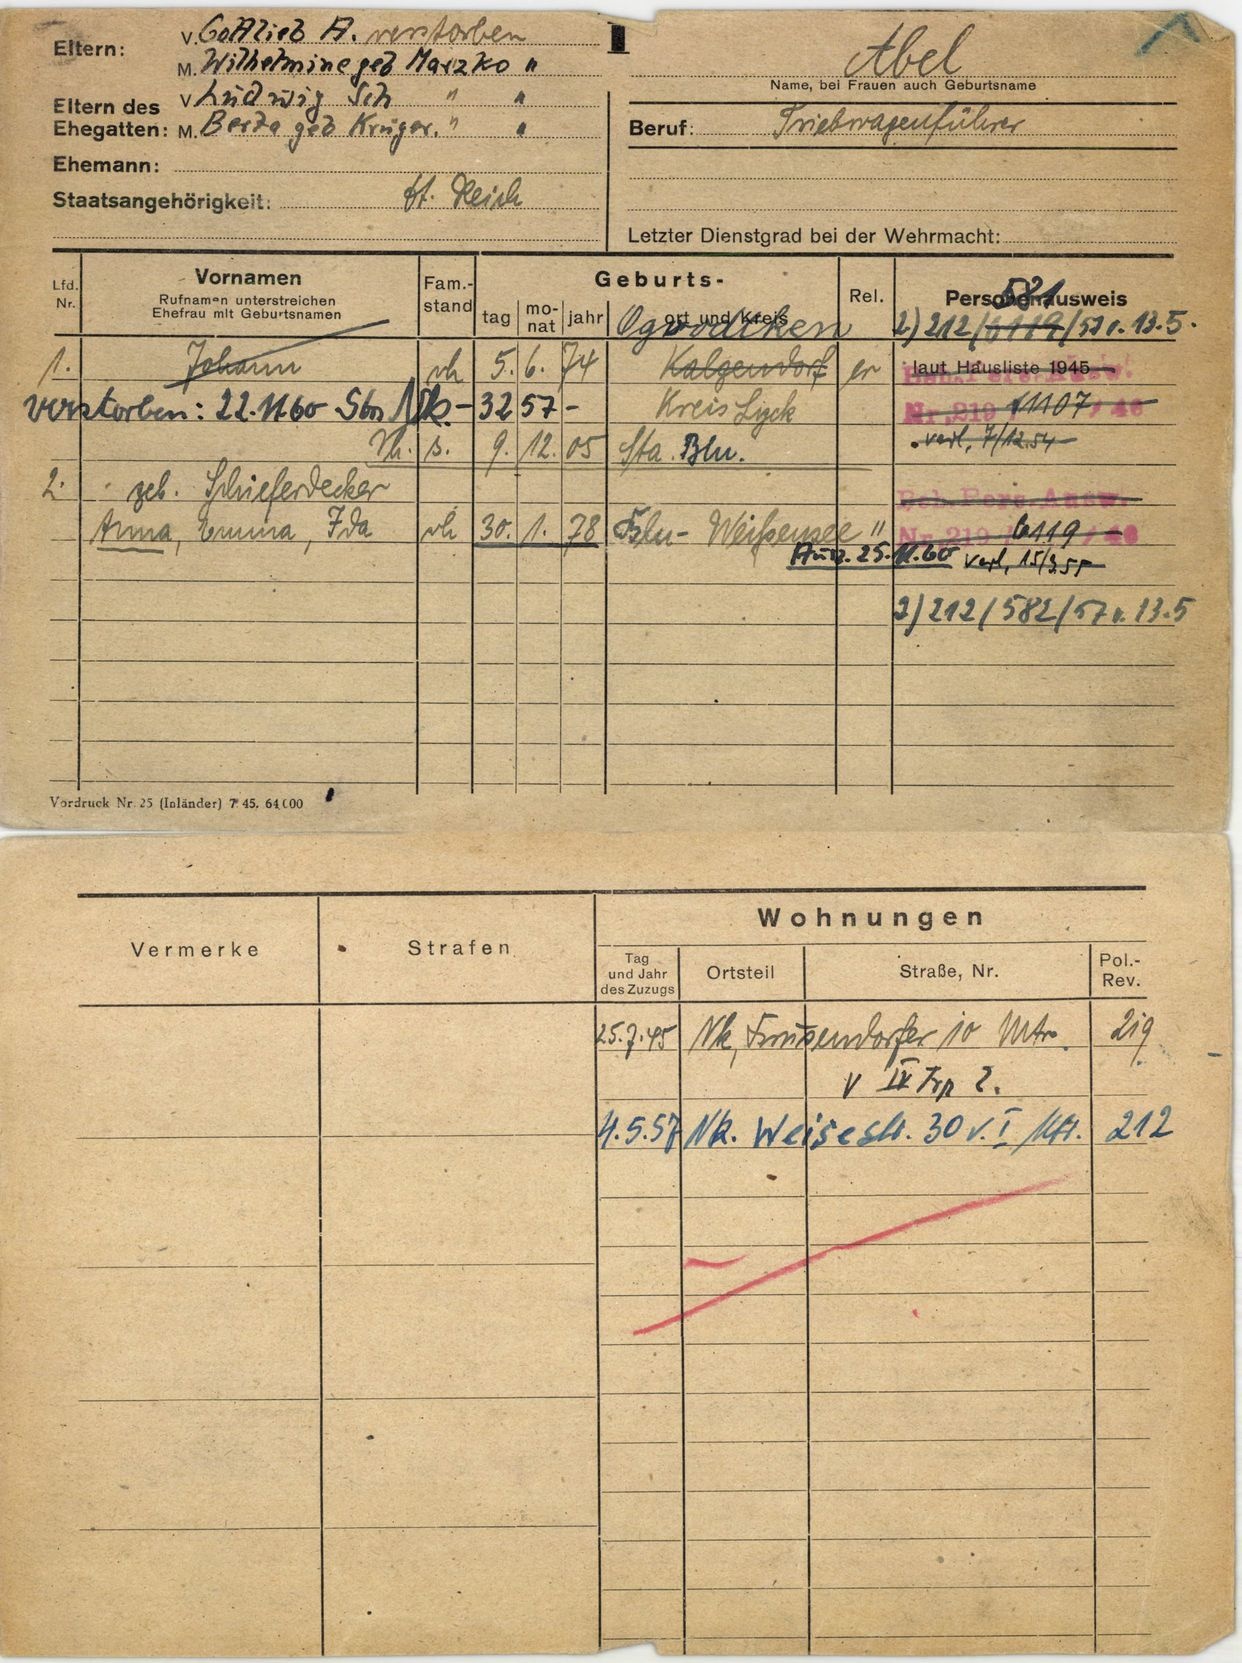
Abel